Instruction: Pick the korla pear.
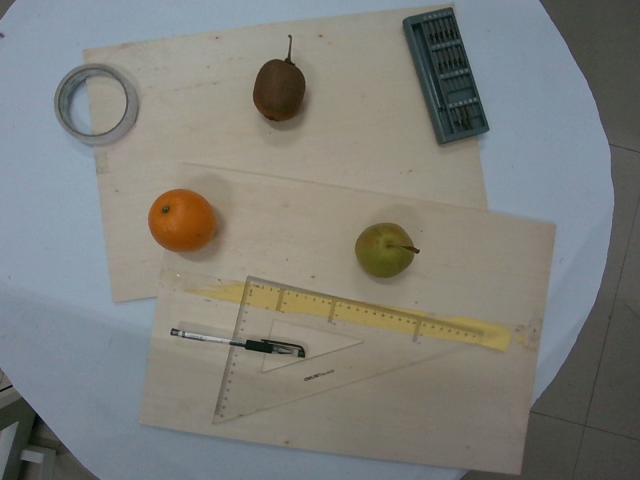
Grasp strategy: vertical